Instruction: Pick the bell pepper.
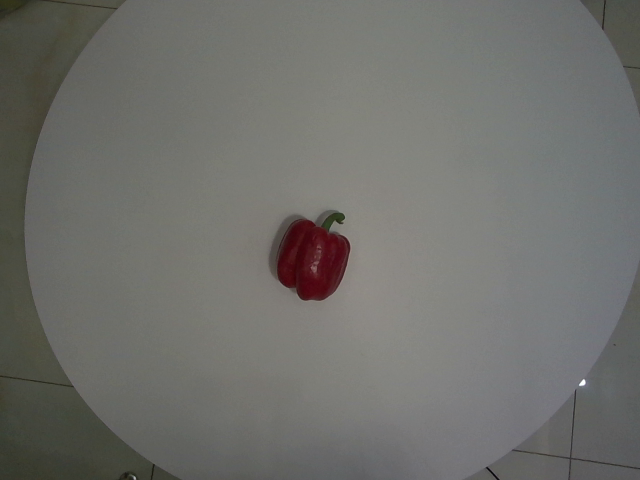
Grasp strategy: vertical